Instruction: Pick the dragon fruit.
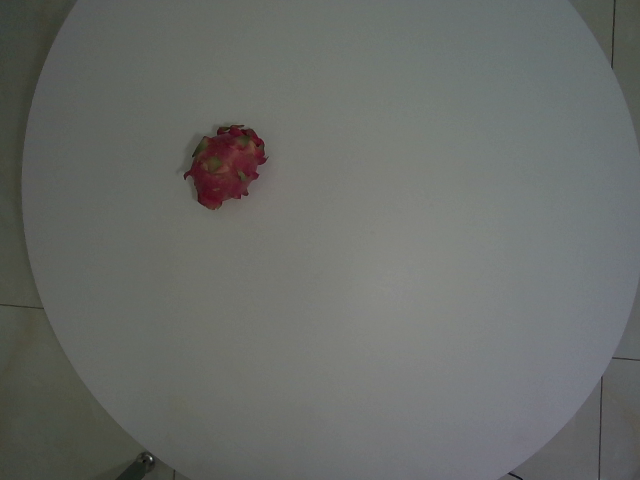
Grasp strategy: vertical